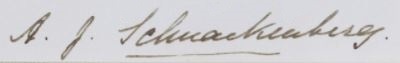
Signature of: annie schnackenberg